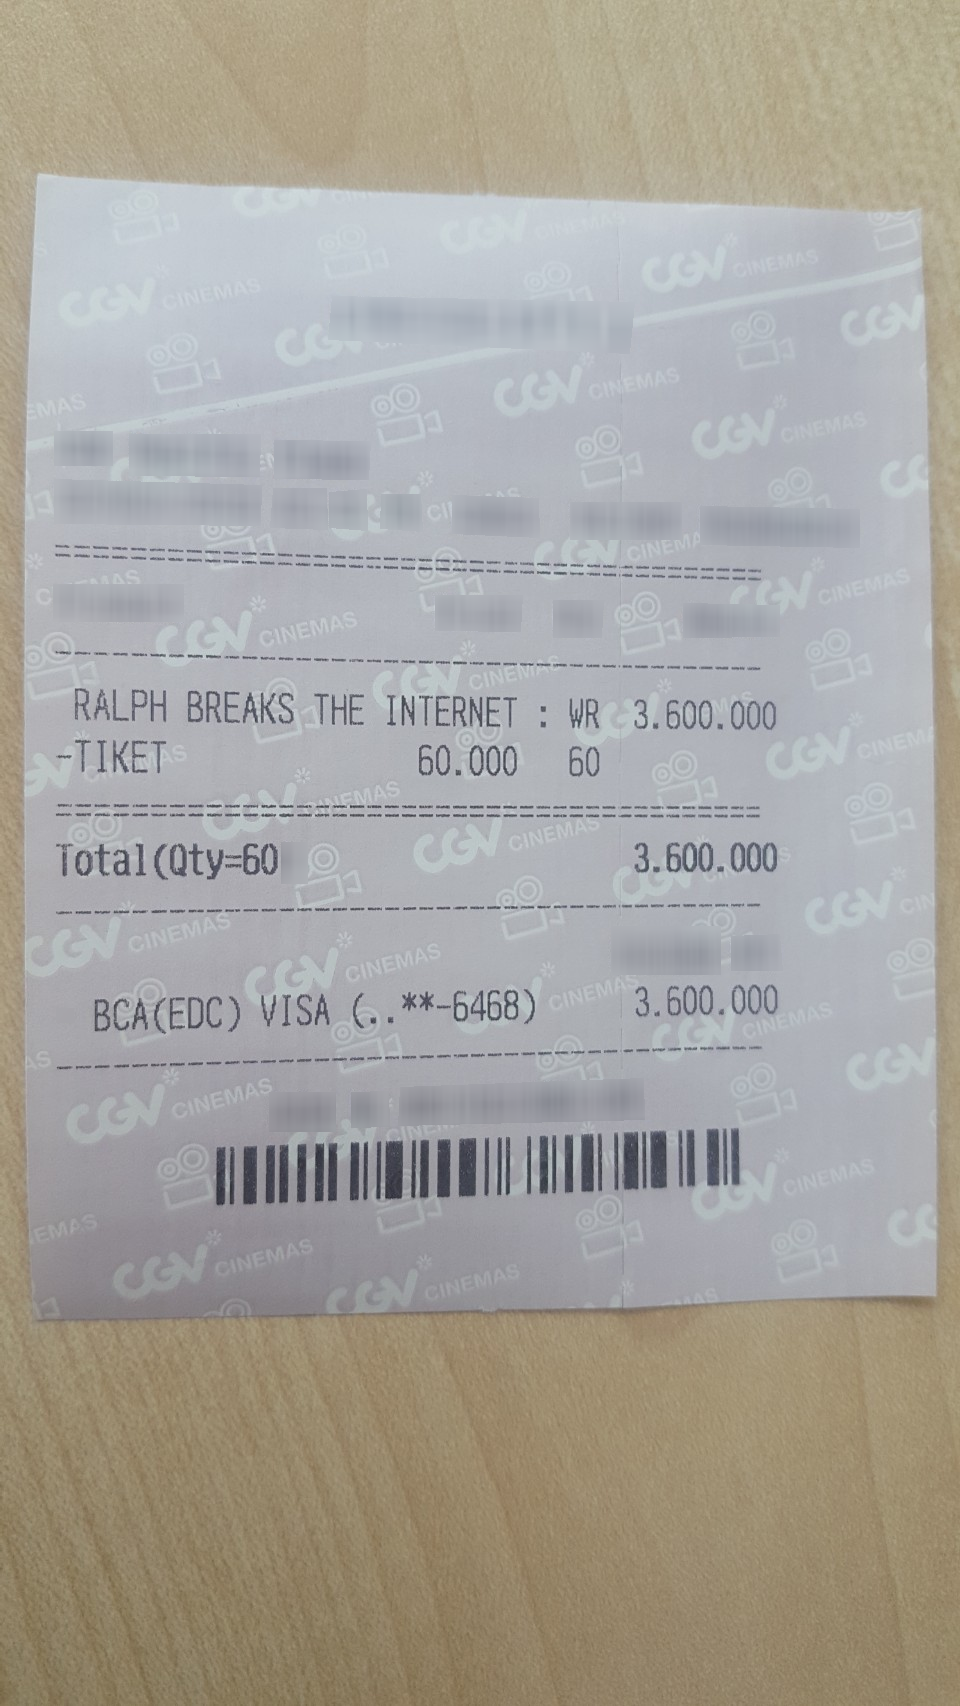
Number of items: 5
Total: 3.600.000
OCR text regions:
text: RALPH
text: BREAKS
text: THE
text: INTERNET
text: :
text: WR
text: 60
text: 3.600.000
text: -TIKET
text: 60.000
text: Total
text: 3.600.000
text: (Qty=
text: 60
text: BCA(EDC)
text: VISA
text: (..**-6468)
text: 3.600.000